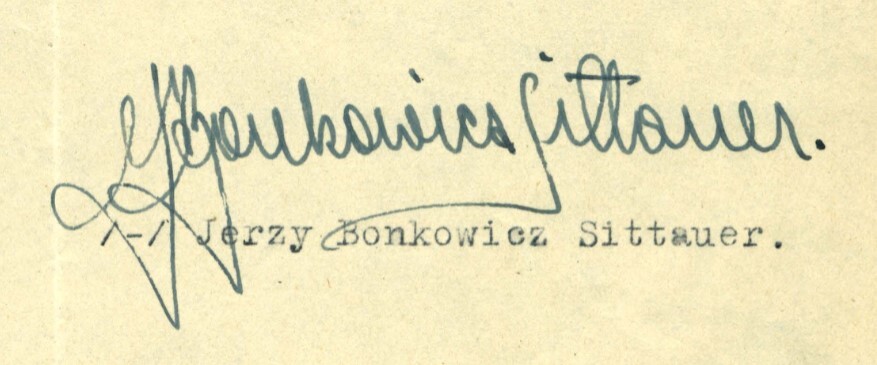
Signature of: jerzy bonkowicz sittauer